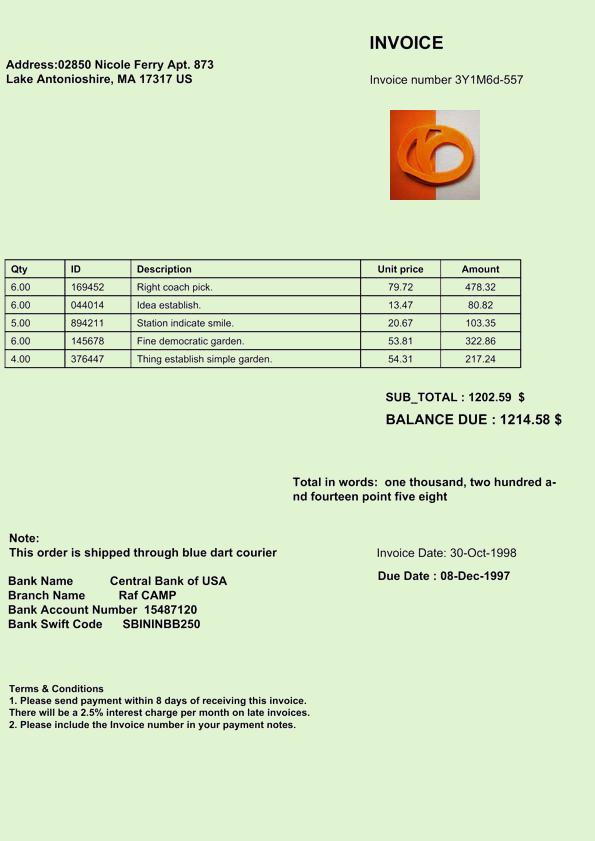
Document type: Invoice